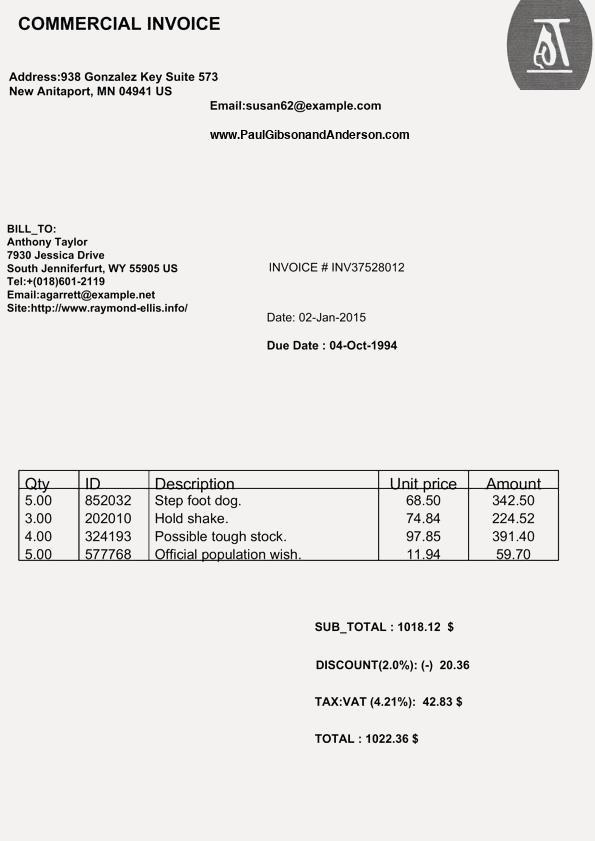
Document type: Invoice